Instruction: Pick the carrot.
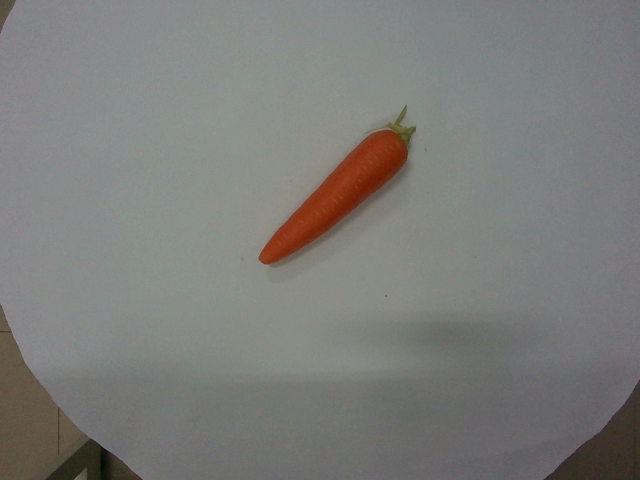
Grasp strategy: vertical